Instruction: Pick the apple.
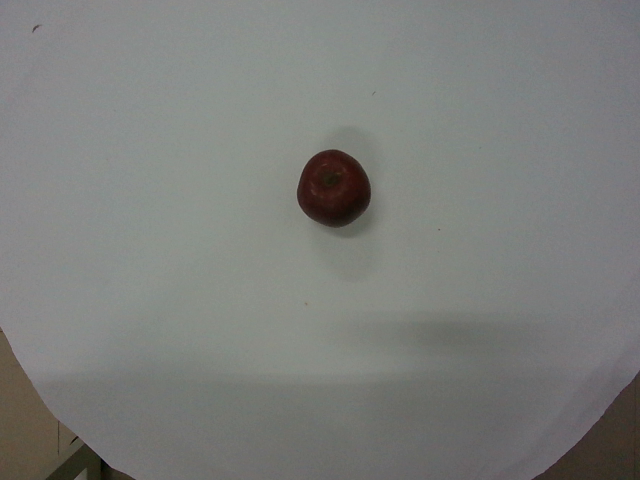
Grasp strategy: vertical